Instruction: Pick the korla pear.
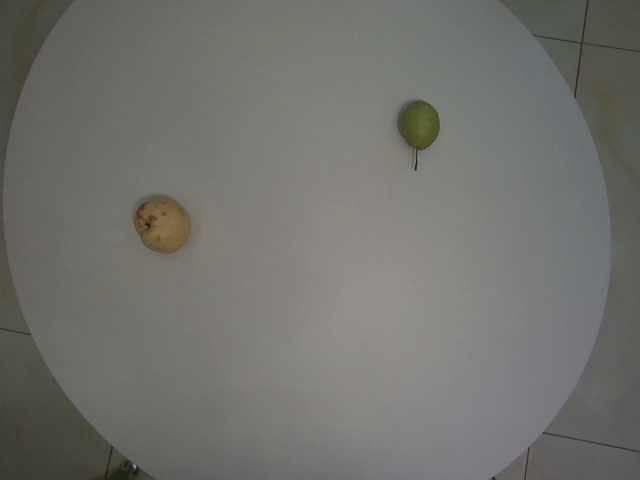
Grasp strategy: vertical